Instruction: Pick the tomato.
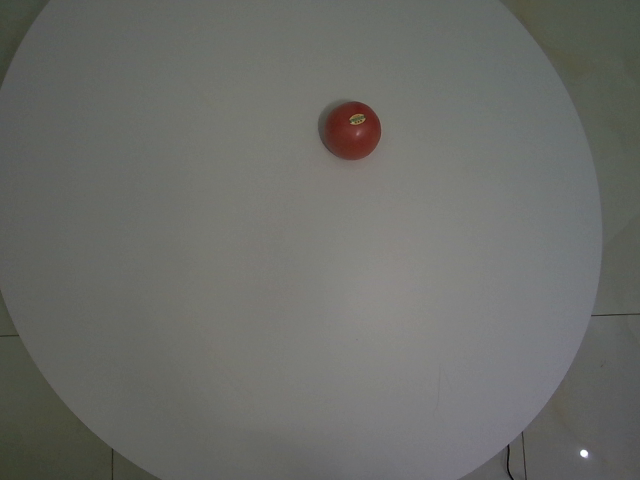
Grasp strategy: vertical